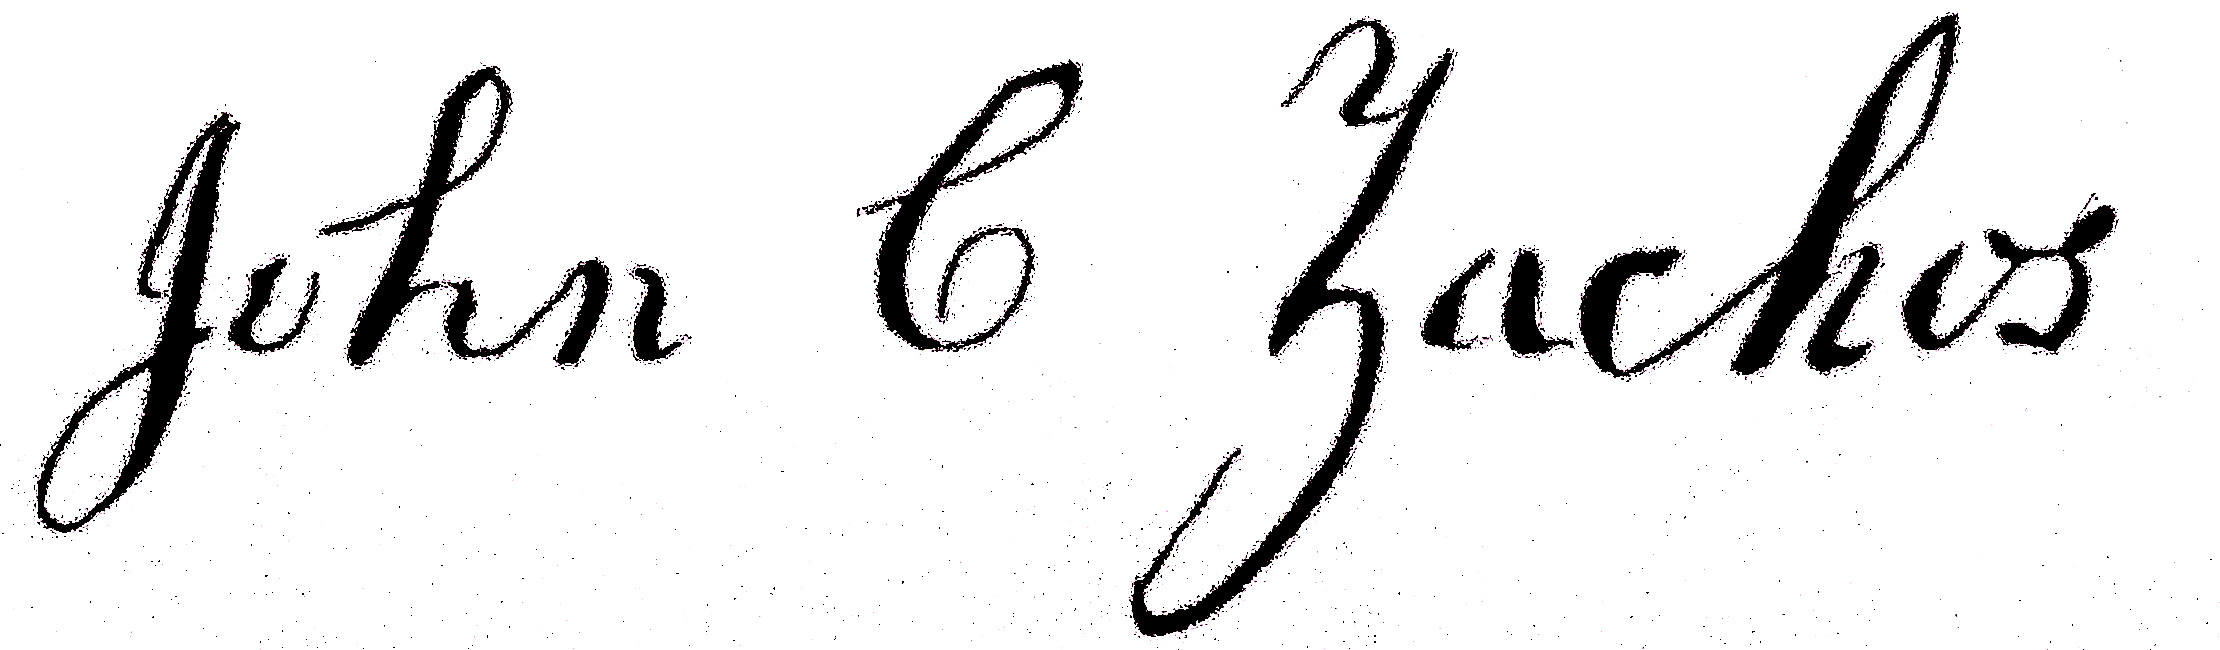
Signature of: john celivergos zachos